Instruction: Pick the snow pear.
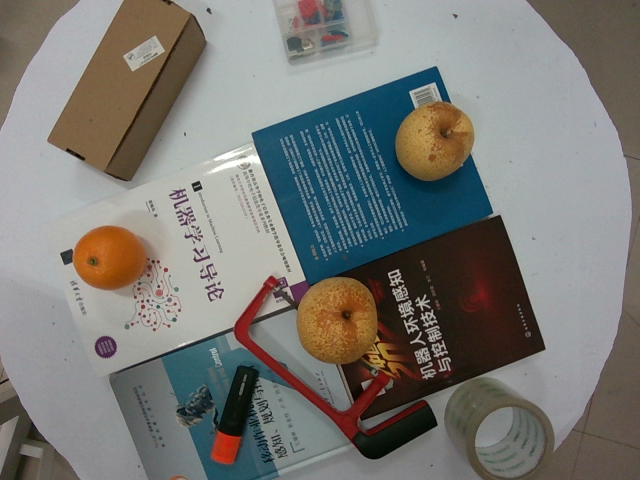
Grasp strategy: vertical